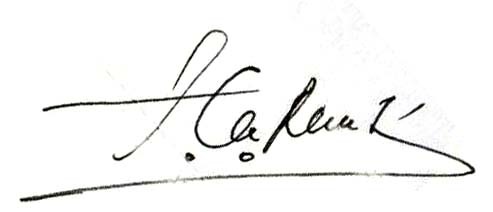
Signature of: taur matan ruak